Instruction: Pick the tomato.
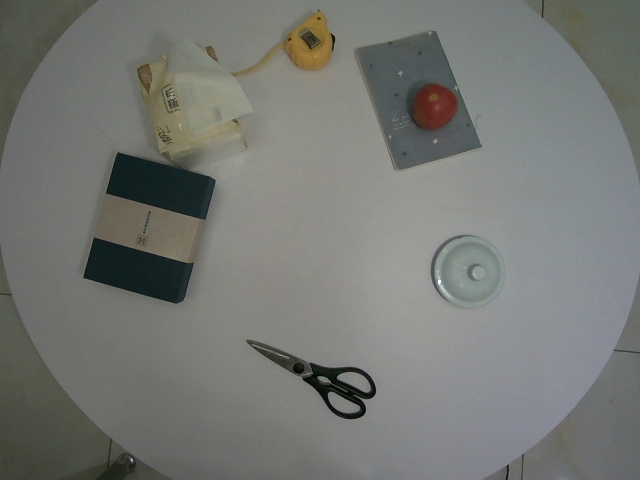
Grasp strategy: vertical